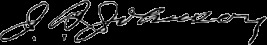
Signature of: john butler johnson